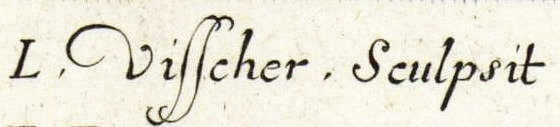
Signature of: lambert visscher